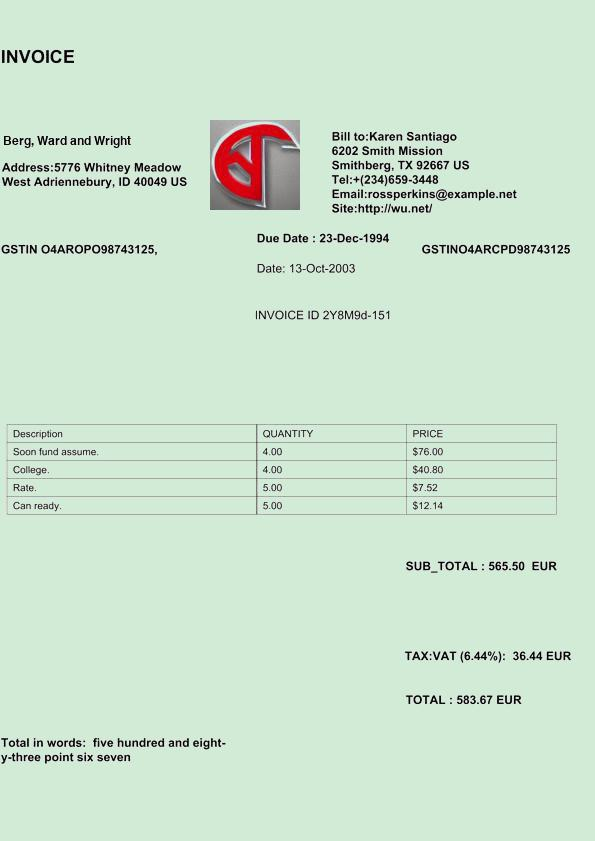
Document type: Invoice